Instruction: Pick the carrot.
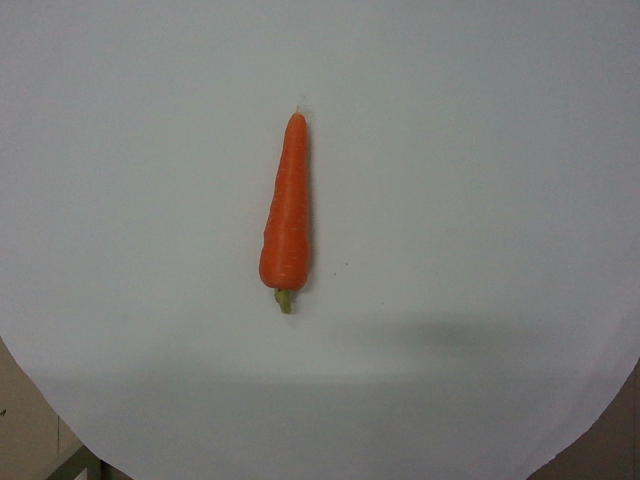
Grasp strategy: vertical